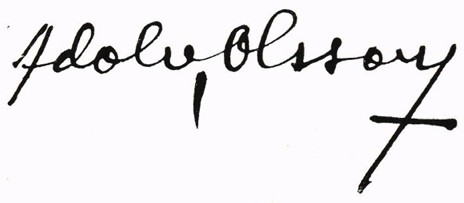
Signature of: adolv olsson